Question: What could the diagnosis suggest?
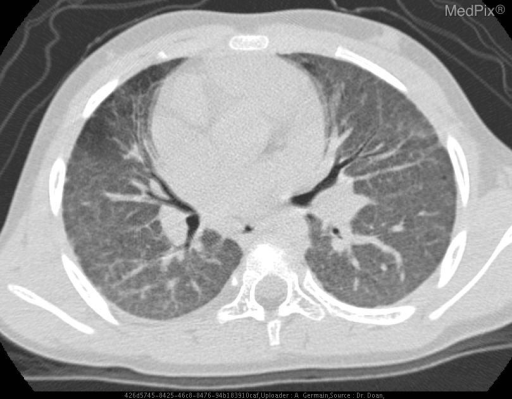
Answer: The possible diagnosis includes DDX for diffuse alveolar hemorrhage:

immune related- anti-basement membrane antibody disease (Goodpasture's syndrome), vasculitis and collagen vascular disease (systemic lupus erythematosus, Wegener's granulomatosis, systemic necrotizing vasculitis, and others), and pulmonary capillaritis associated with idiopathic rapidly progressive glomerulonephritis.

Nonimmune-coagulopathy, necrotizing pulmonary infection, drugs (penicillamine), toxins (trimellitic anhydride), Heiner’s Syndrome, and idiopathic pulmonary hemosiderosis.